Question: How is the history relevant to the case?
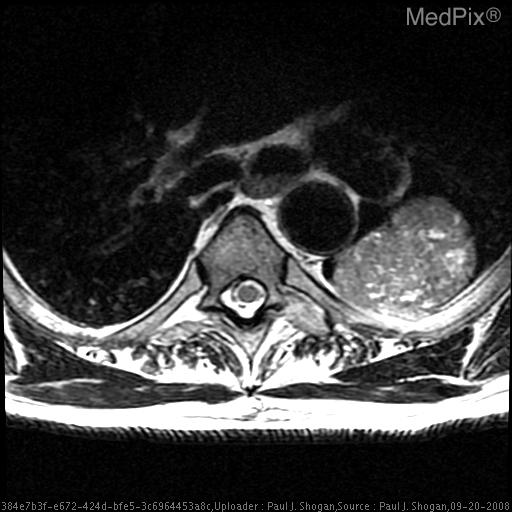
Answer: The patient's history of 58 yo man presented with neck pain to his primary care physician.  An MRI of the cervical spine was obtained revealing an abnormal finding. is key in understanding the case.